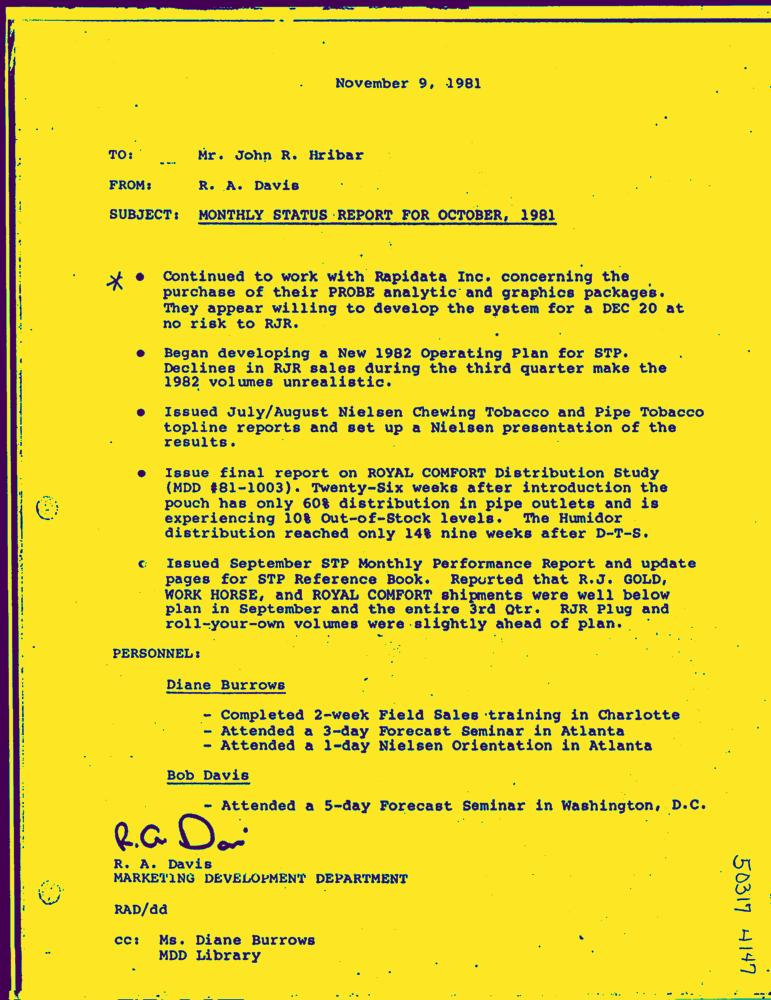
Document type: Letter-Doc